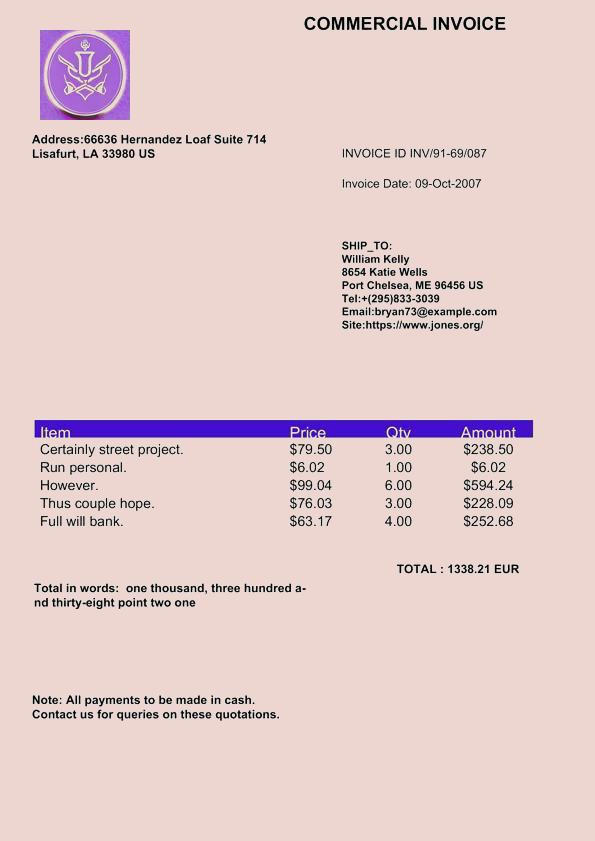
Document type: Invoice